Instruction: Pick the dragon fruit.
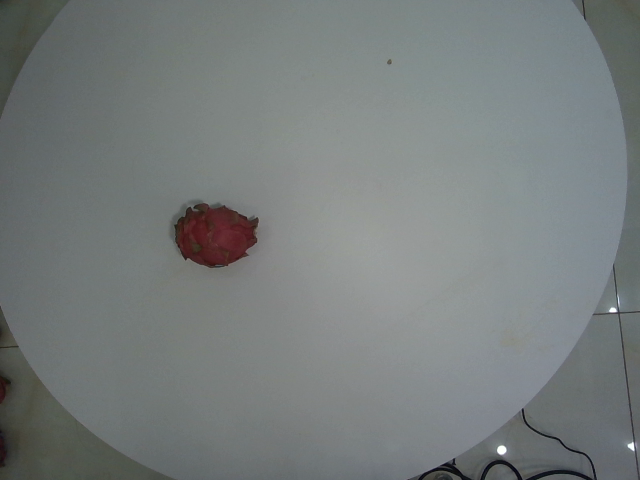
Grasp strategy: vertical